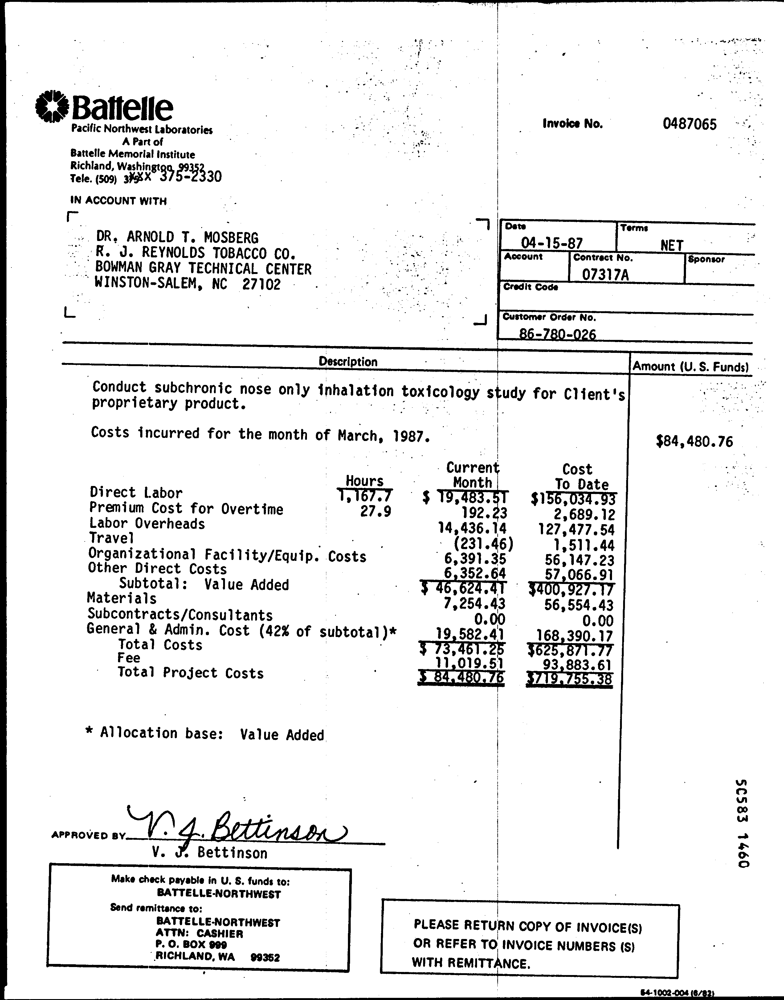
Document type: Invoice